Question: What do the imaging results show?
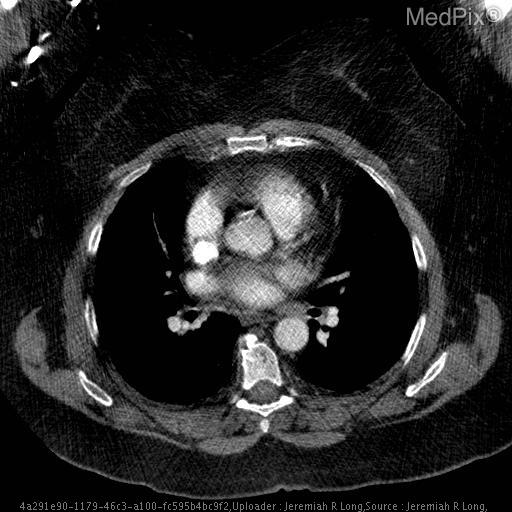
Answer: The imaging shows Axial CT images with intravenous contrast material demonstrate mild smooth thickening of the interatrial septum with diffuse fat attenuation. No pulmonary embolims was present.  Note the large amount of subcutaneous fat circumferentially compatible with a large body mass index. Axial CT images with intravenous contrast material demonstrate mild smooth thickening of the interatrial septum with diffuse fat attenuation. No pulmonary embolims was present.  Note the large amount of subcutaneous fat circumferentially compatible with a large body mass index..